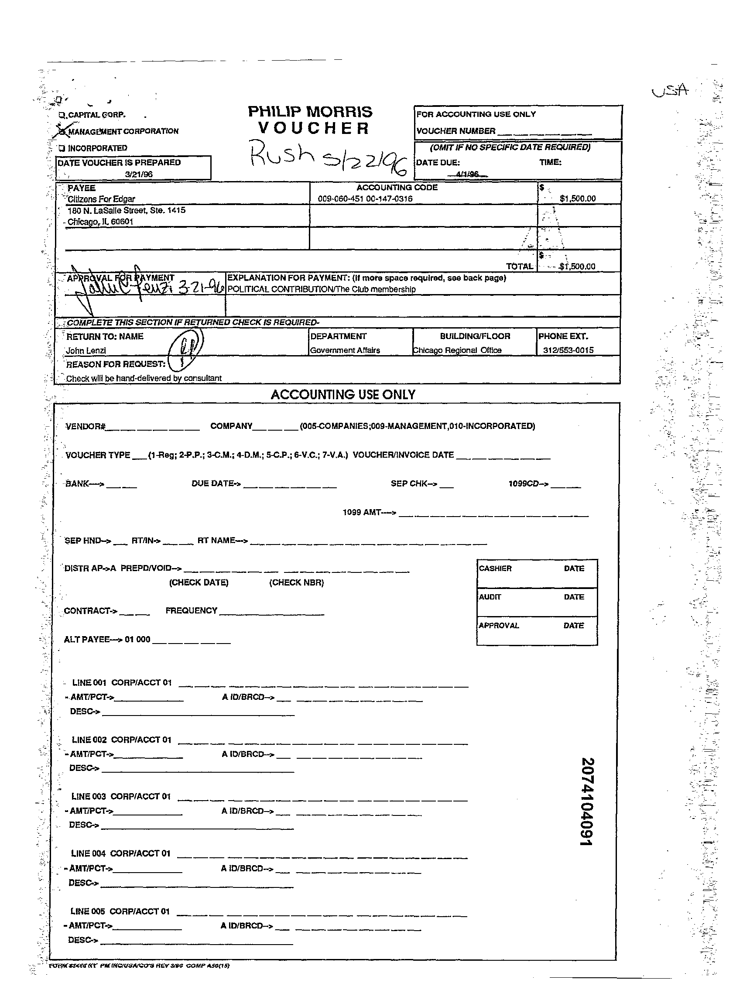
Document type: Invoice